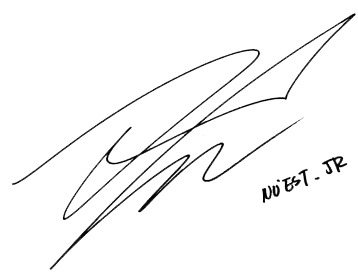
Signature of: kim jong hyun